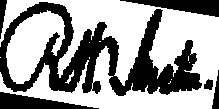
Signature of: richard w austin